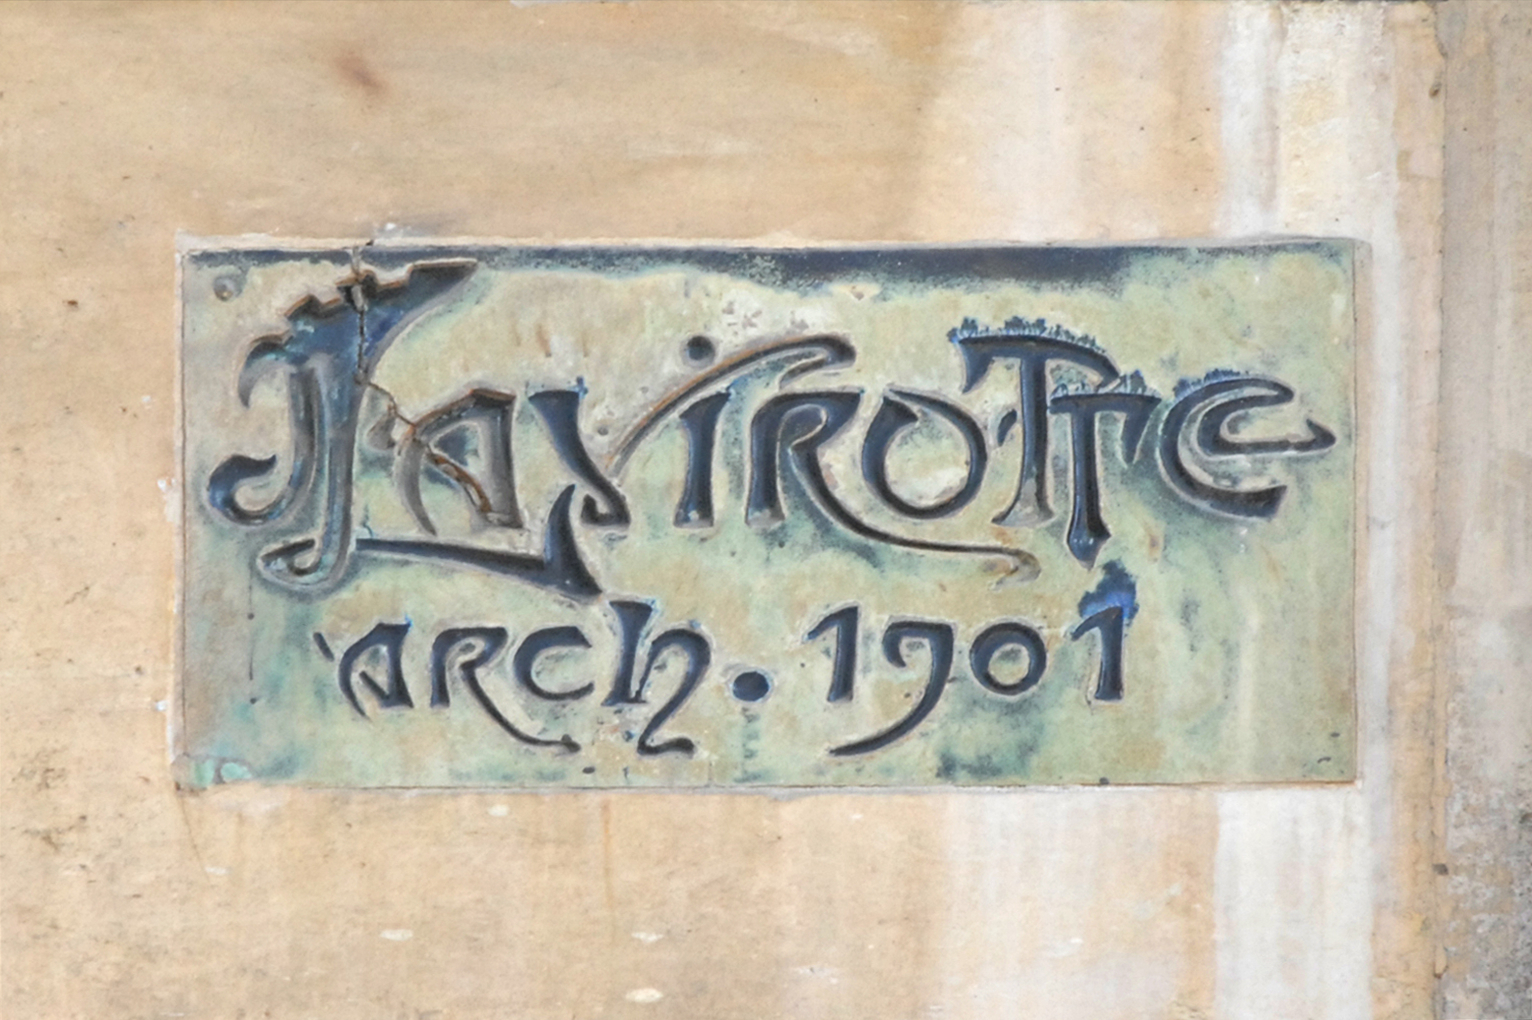
Signature of: jules lavirotte